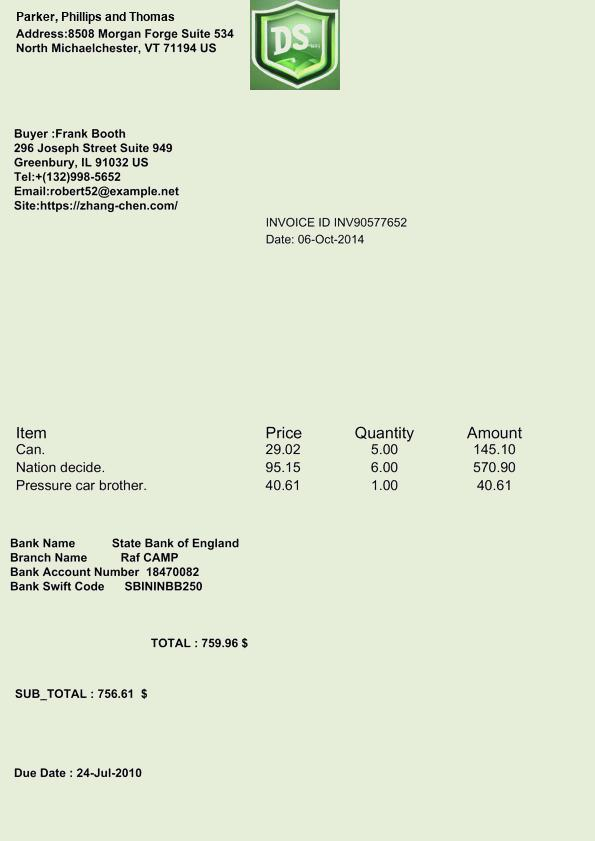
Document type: Invoice